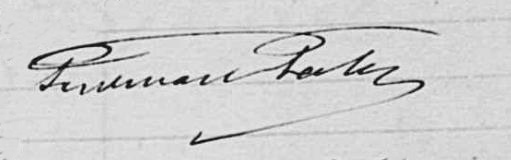
Signature of: ferdinand fabre